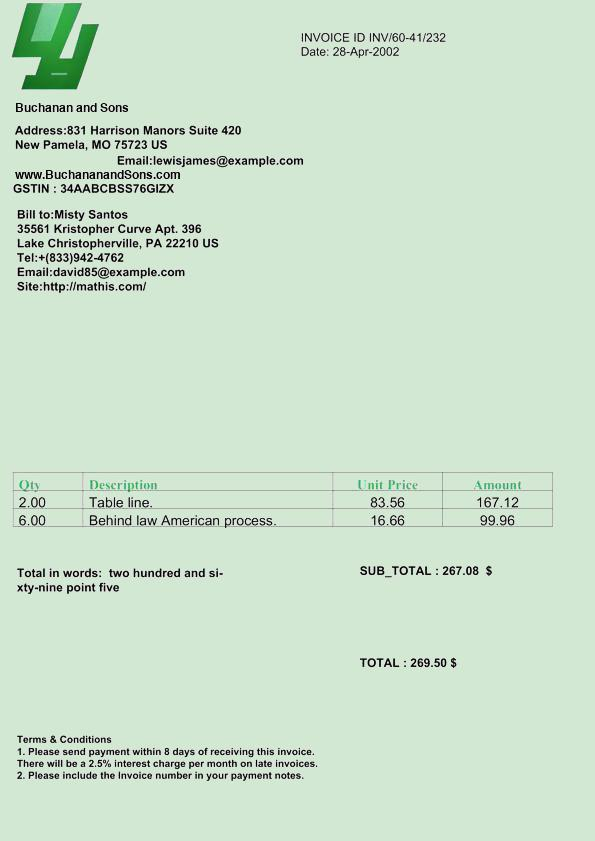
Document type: Invoice